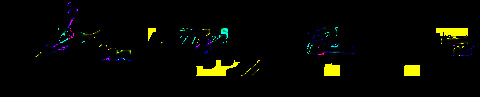
Signature of: john henry barrows